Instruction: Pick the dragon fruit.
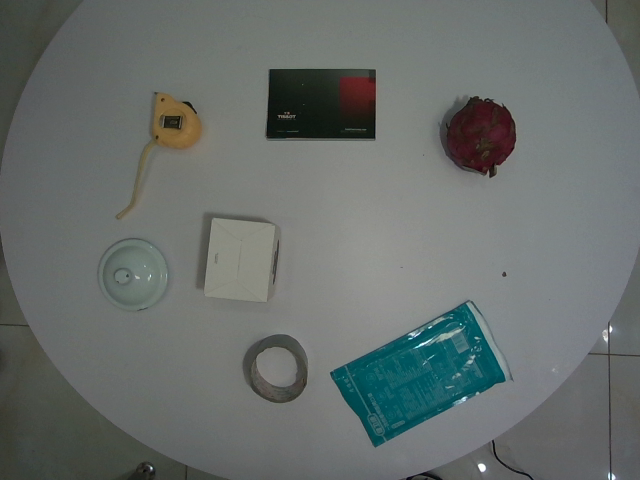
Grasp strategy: vertical